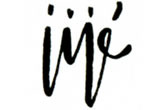
Signature of: jijé